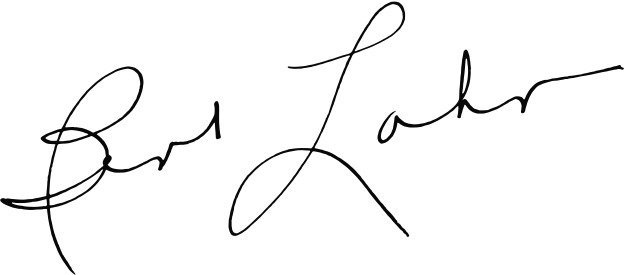
Signature of: bert lahr